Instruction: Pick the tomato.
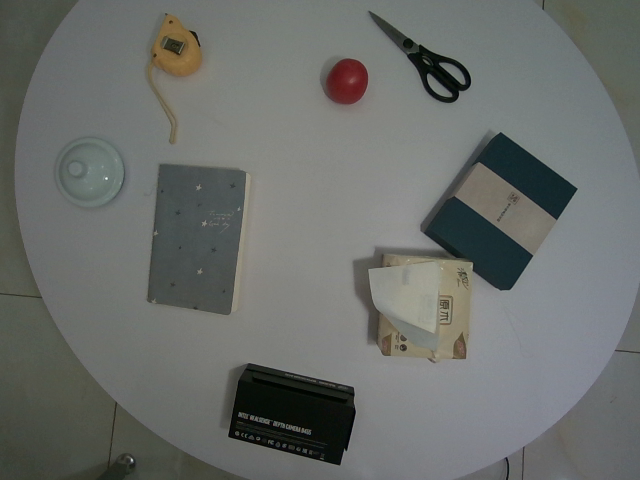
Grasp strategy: vertical